Question: What is the suspected problem?
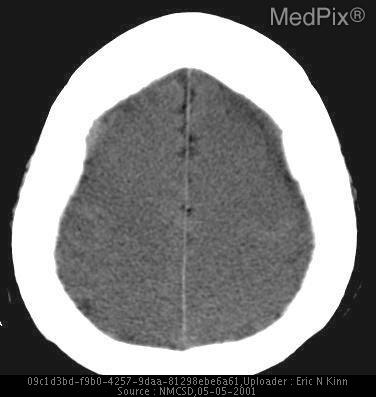
Answer: The findings suggest Noncontrast CT images demonstrate effacement of the the sulci. There is diffuse graying of the cerebral hemispheres with blurring and loss of normal gray-white differentiation and interface.  The ventricles are small. Note that the cerebellum and brainstem are well preserved and have a normal appearance.
Also note pansinusitis with air-fluid level in sphenoids.. The gray matter blend imperceptively into the white matter - loss of gray-white discrimiation.  Also notice that the lateral borders of both ventricles are displaced medially - a sign of central herniation as the brain begins to "funnel" through the central opening in the tentorium.. The patient might have a history of 35 year old man presented to the emergency department with complaints of epigastric pain. He is diaphoretic, but otherwise appears in good health.  During initial ER presentation patient became pulseless and was resuscitated for one hour, until a stable rhythm was established..